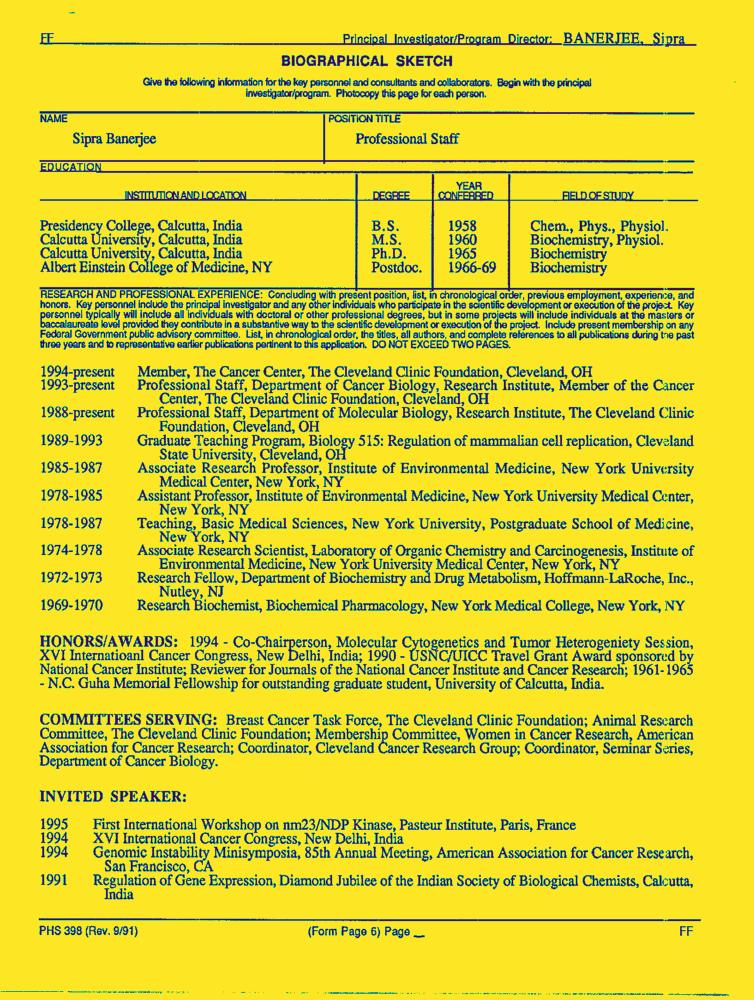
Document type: Resume-Doc